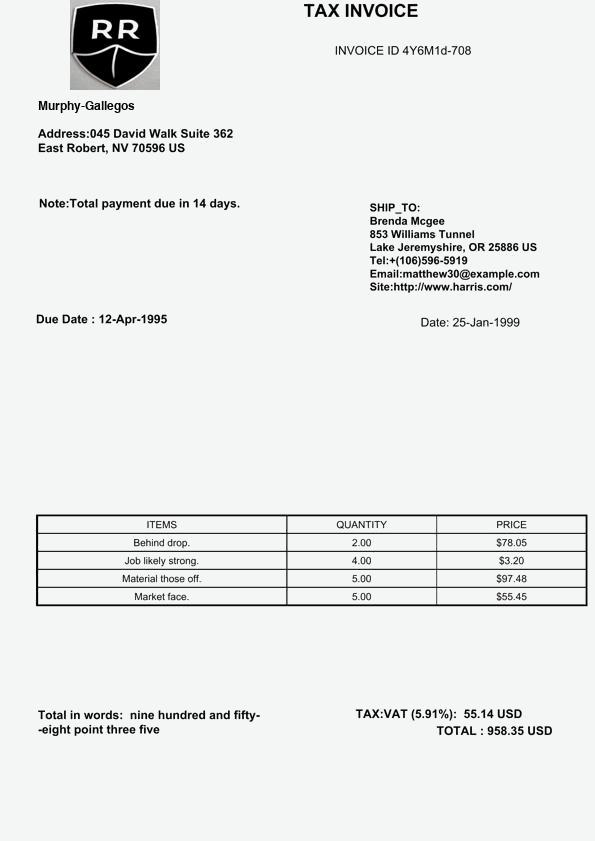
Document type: Invoice